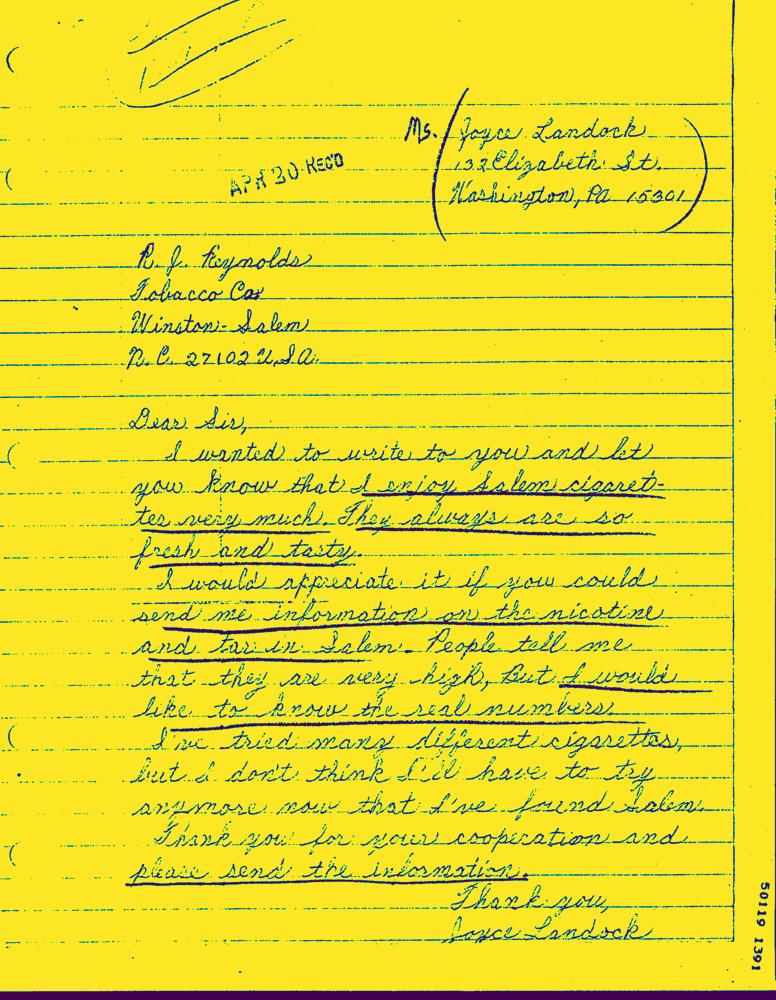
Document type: Hand-Written